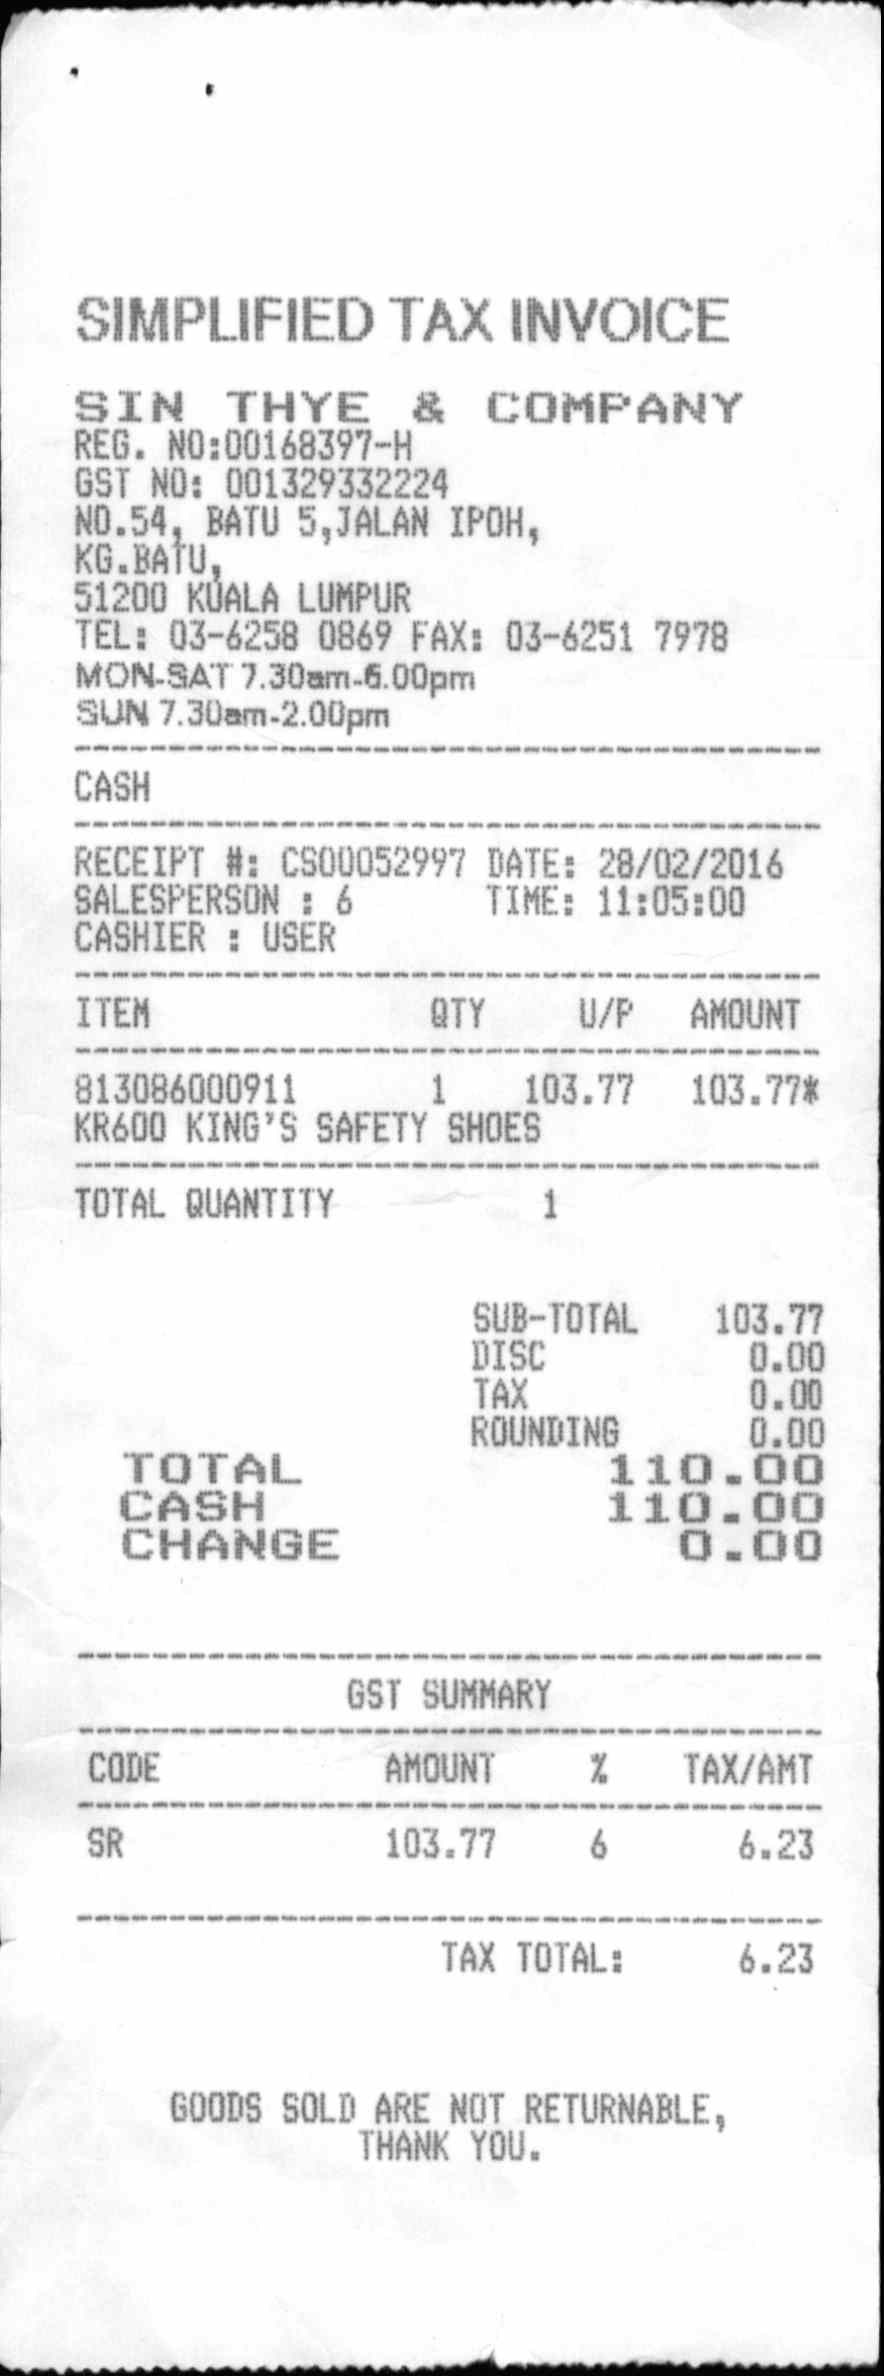
SIMPLIFIED TAX INVOICE
SIN THYE & COMPANY
REG. NO:00168397-H
GST NO: 001329332224
NO.54, BATU 5,JALAN IPOH,
KG.BATU,
51200 KUALA LUMPUR
TEL: 03-6258 0869 FAX: 03-6251 7978
MON-SAT 7.30AM-6.00PM
SUN 7.30AM-2.00PM
CASH
RECEIPT #: CS00052997 DATE: 28/02/2016
SALESPERSON : 6
TIME: 11:05:00
CASHIER : USER
ITER
QTY
U/P
AMOUNT
813086000911
KR600 KING'S SAFETY SHOES
1
103.77
103.77*
TOTAL QUANTITY
1
SUB-TOTAL
DISC
TAX
ROUNDING
103.77
0.00
0.00
0.00
110.00
110.00
0.00
TOTAL
CASH
CHANGE
GST SUMMARY
CODE
AMOUNT
%
TAX/AMT
SR
103.77
6
6.23
TAX TOTAL:
6.23
GOODS SOLD ARE NOT RETURNABLE,
THANK YOU.